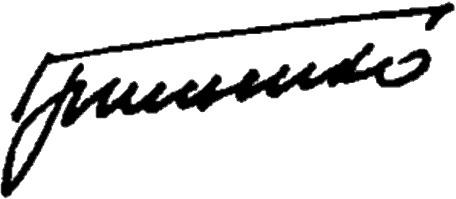
Signature of: kostjantyn hryščenko